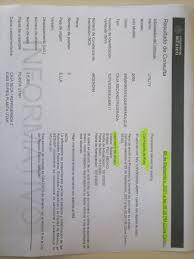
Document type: Invoice